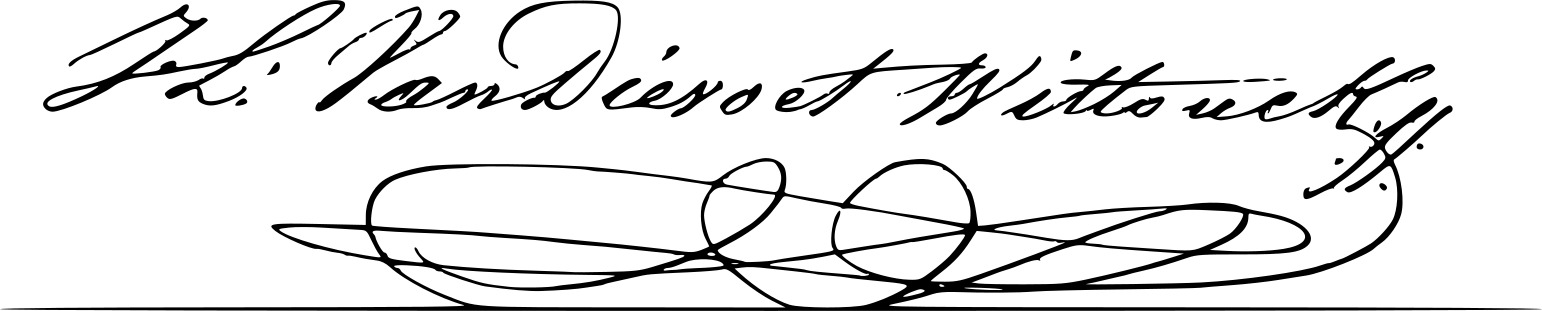
Signature of: jean louis van dievoet